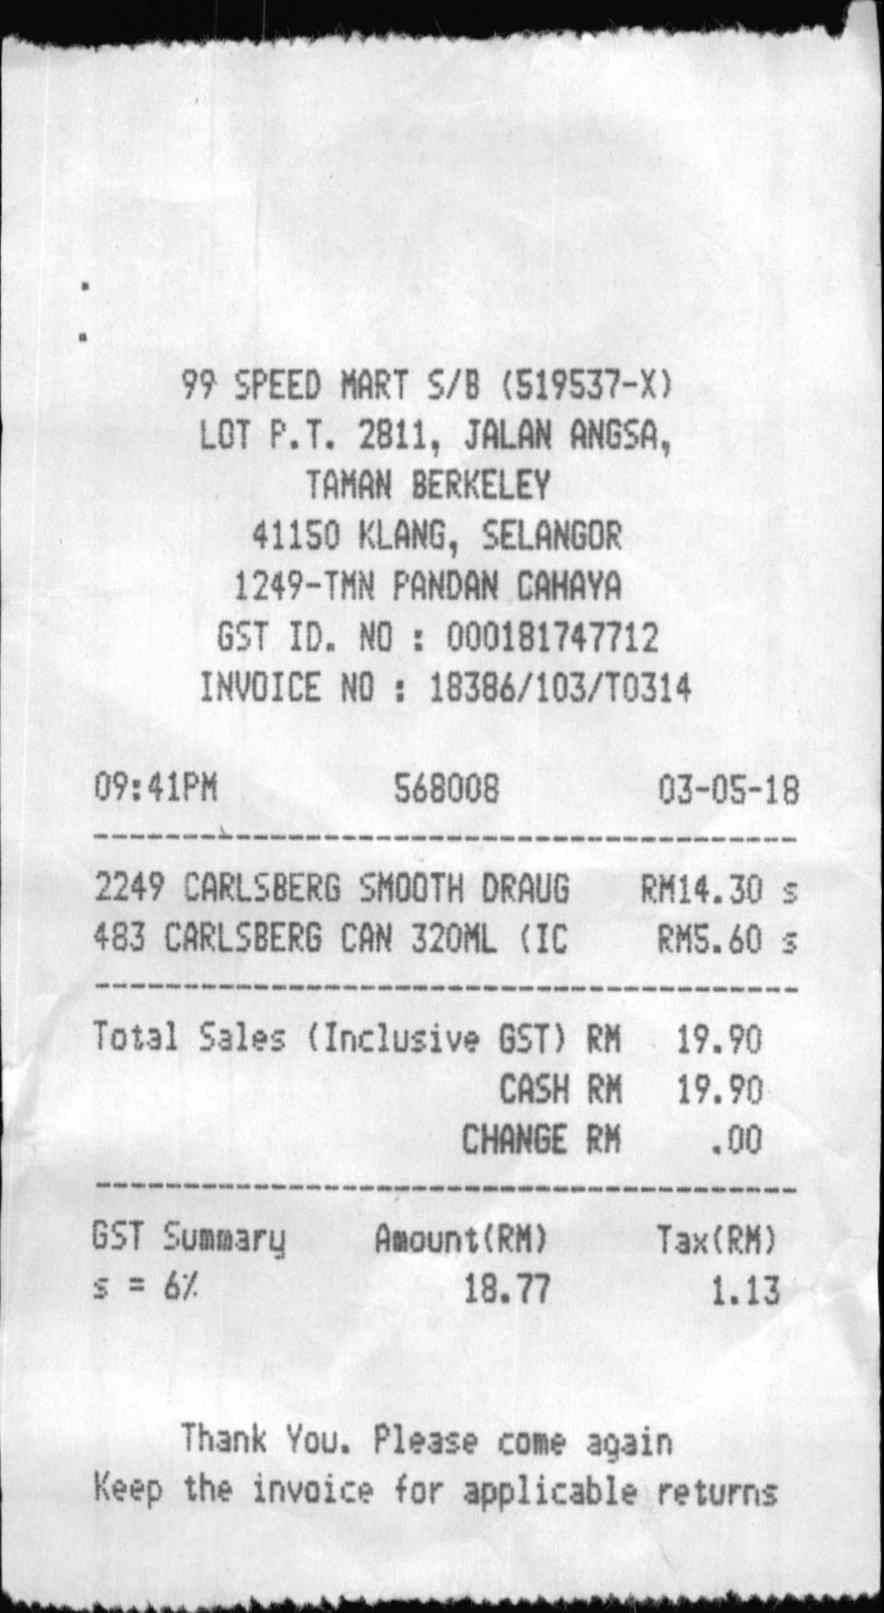
99 SPEED MART S/B (519537-X)
LOT P.T. 2811, JALAN ANGSA,
TAMAN BERKELEY
41150 KLANG, SELANGOR
1249-TMN PANDAN CAHAYA
GST ID. NO : 000181747712
INVOICE NO : 18386/103/T0314
09:41PM
568008
03-05-18
2249 CARLSBERG SMOOTH DRAUG
RM14.30 S
483 CARLSBERG CAN 320ML (IC
RM5.60 S
TOTAL SALES (INCLUSIVE GST) RM
19.90
CASH RM
19.90
CHANGE RM
.00
GST SUMMARY
AMOUNT(RM)
TAX(RM)
S = 6%
18.77
1.13
THANK YOU. PLEASE COME AGAIN
KEEP THE INVOICE FOR APPLICABLE RETURNS